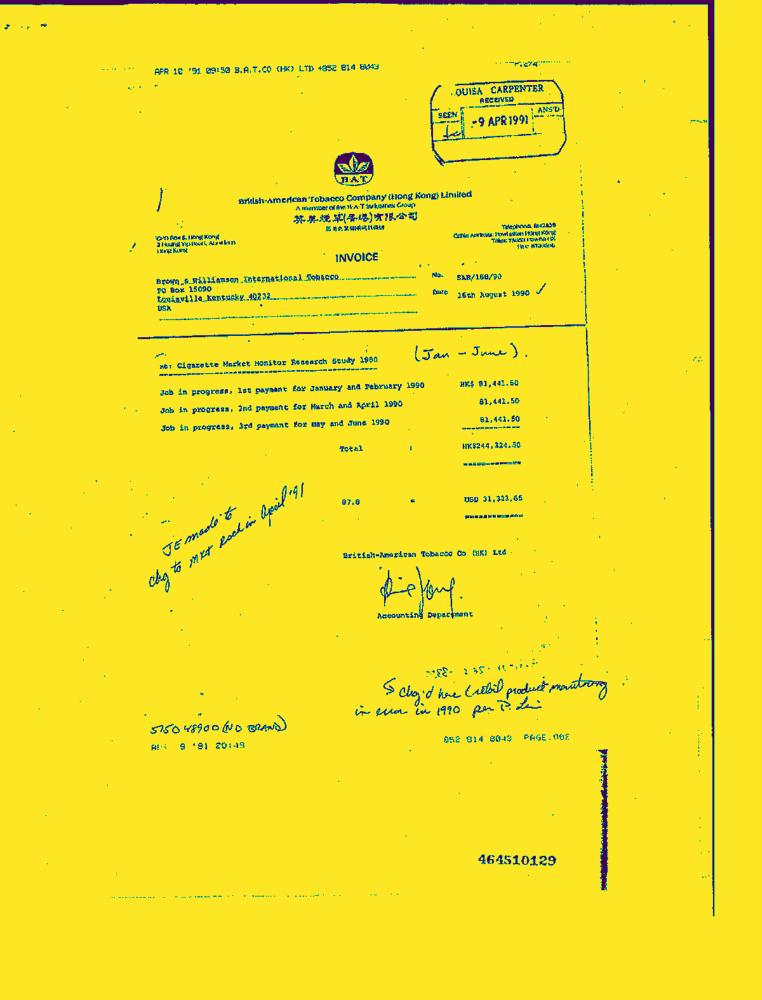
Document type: Invoice-Doc